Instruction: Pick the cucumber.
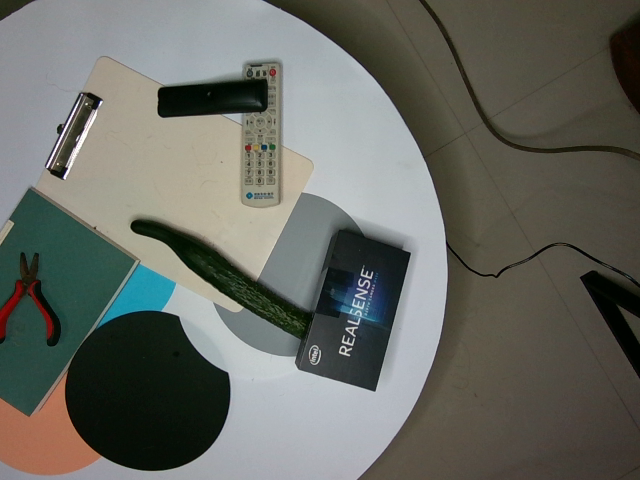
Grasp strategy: vertical